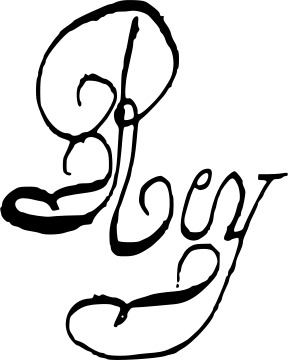
Signature of: john v of portugal